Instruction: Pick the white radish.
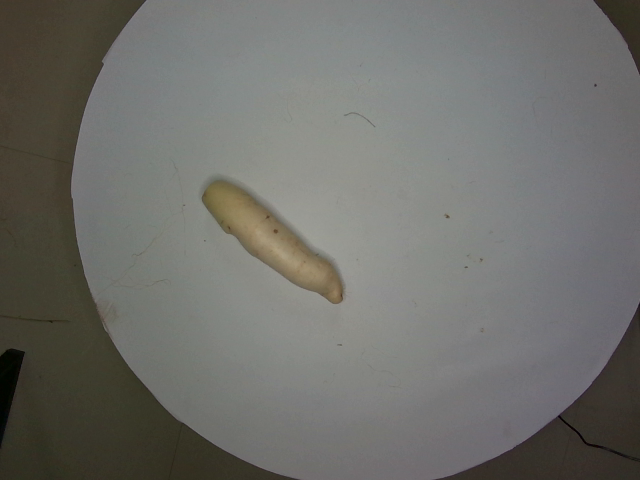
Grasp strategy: vertical